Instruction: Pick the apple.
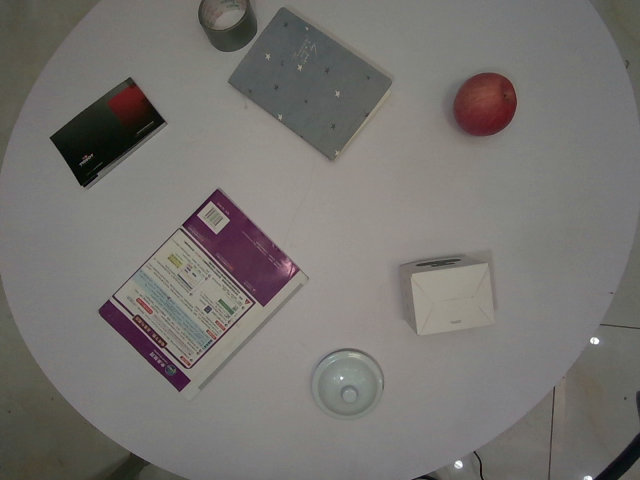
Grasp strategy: vertical